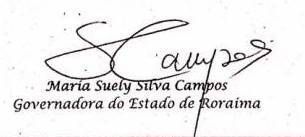
Signature of: suely campos